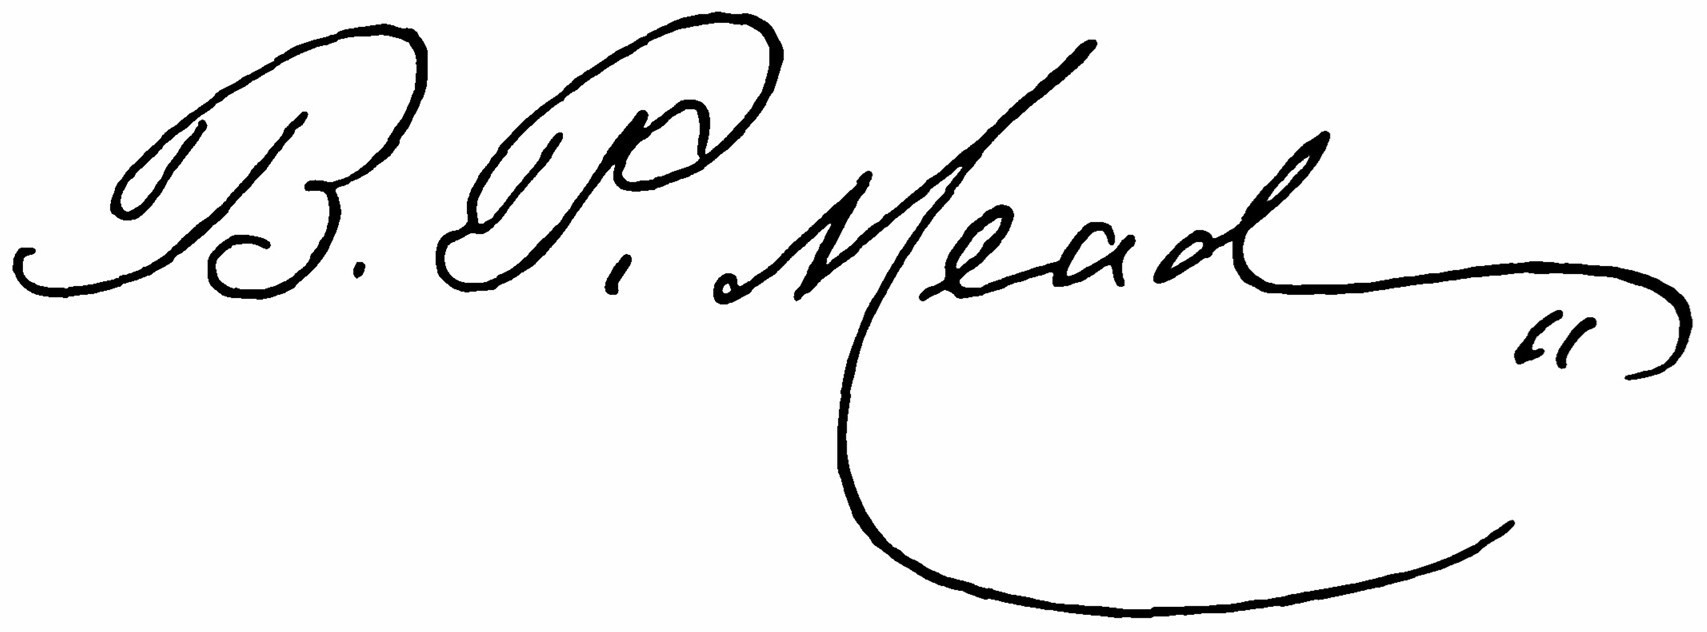
Signature of: benjamin p mead